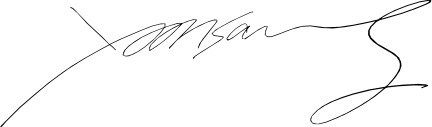
Signature of: yoon sang